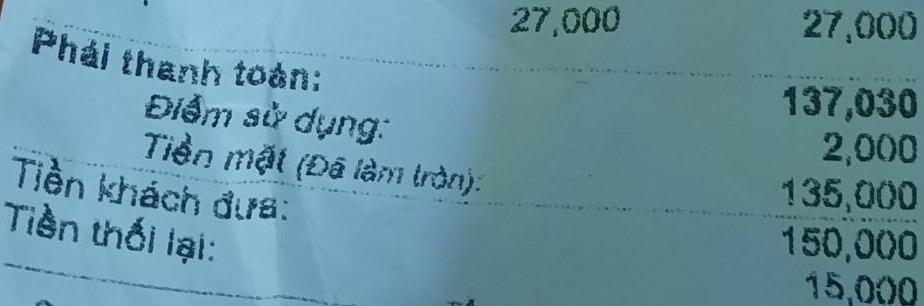
27,000 27,000
Phải thanh toán: 137,030
Điểm sử dụng: 2,000
Tiền mặt (Đã làm tròn): 135,000
Tiền khách đưa: 150,000
Tiền thối lại: 15,000